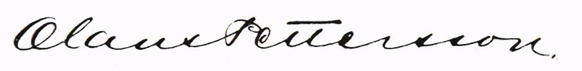
Signature of: olaus pettersson